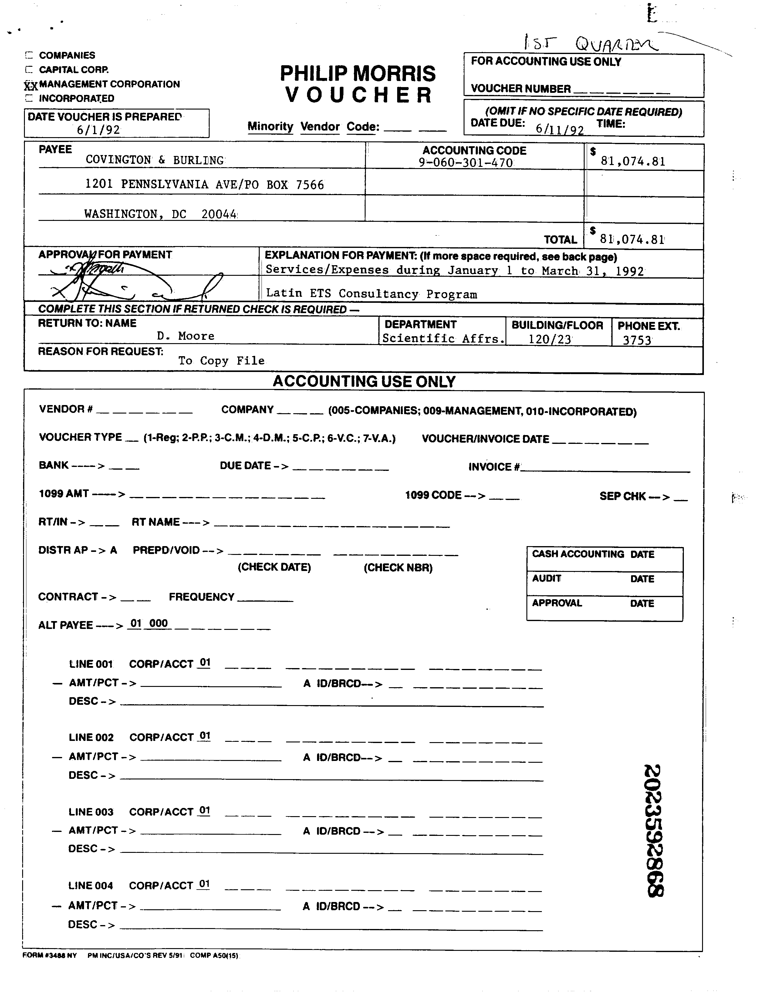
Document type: Invoice